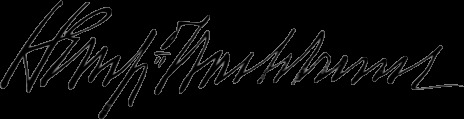
Signature of: hempstead washburne